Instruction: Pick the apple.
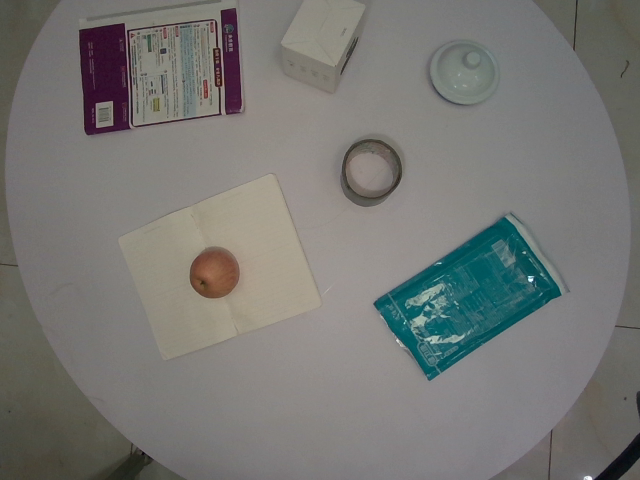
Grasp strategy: vertical